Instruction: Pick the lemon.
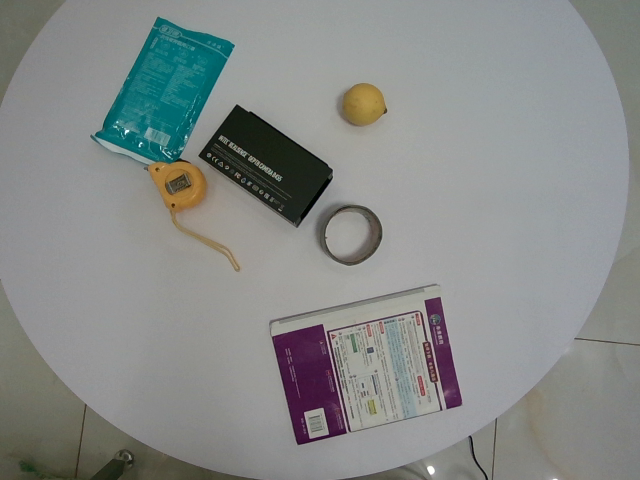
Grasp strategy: vertical